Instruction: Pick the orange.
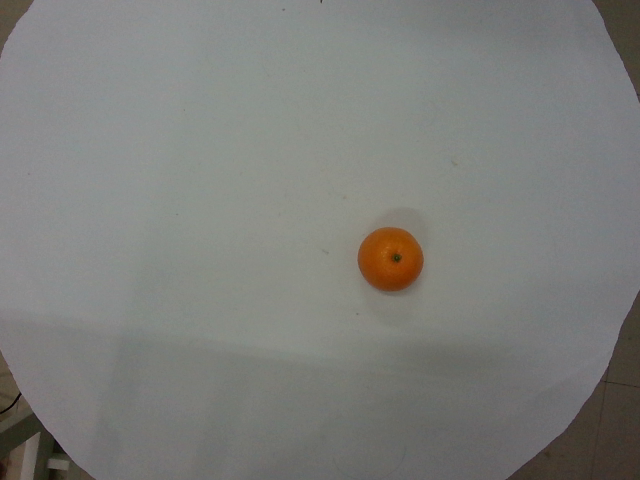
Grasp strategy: vertical